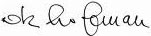
Signature of: ota hofman